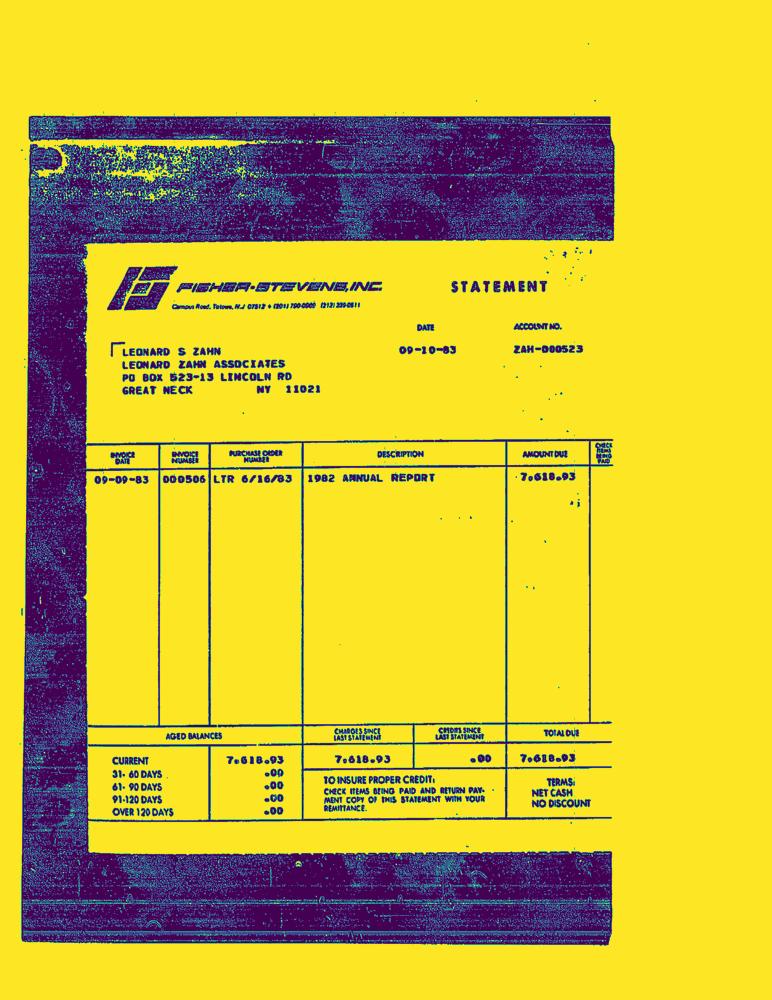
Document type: Invoice-Doc